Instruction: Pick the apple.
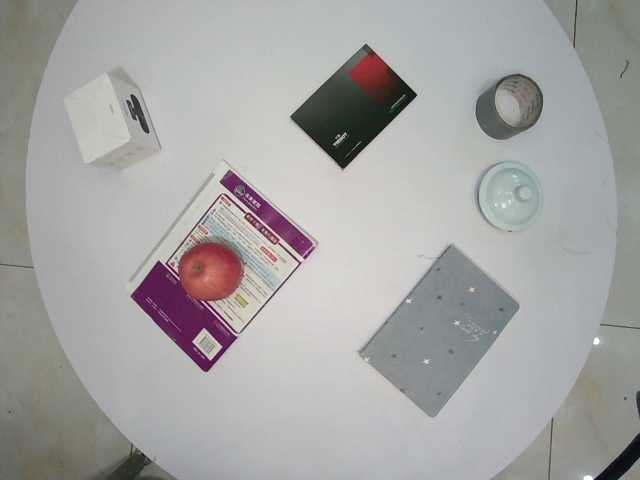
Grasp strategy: vertical